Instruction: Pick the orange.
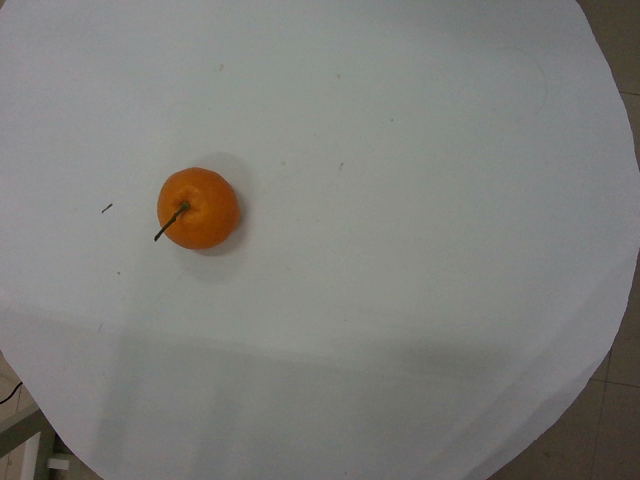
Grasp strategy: vertical